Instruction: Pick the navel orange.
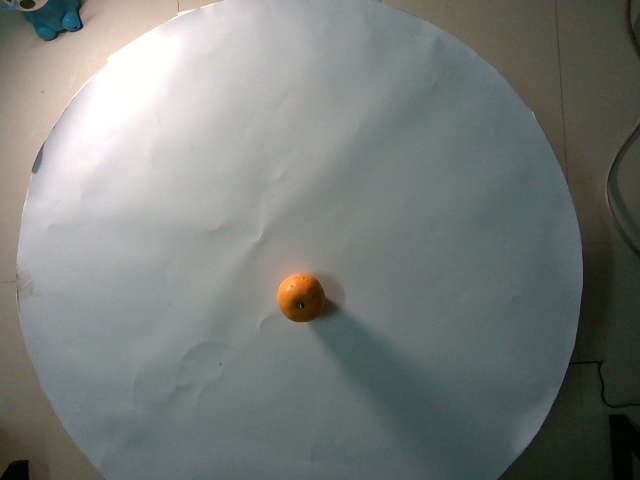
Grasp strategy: vertical